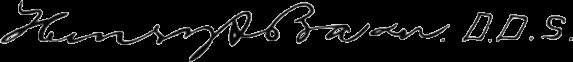
Signature of: henry albert baker